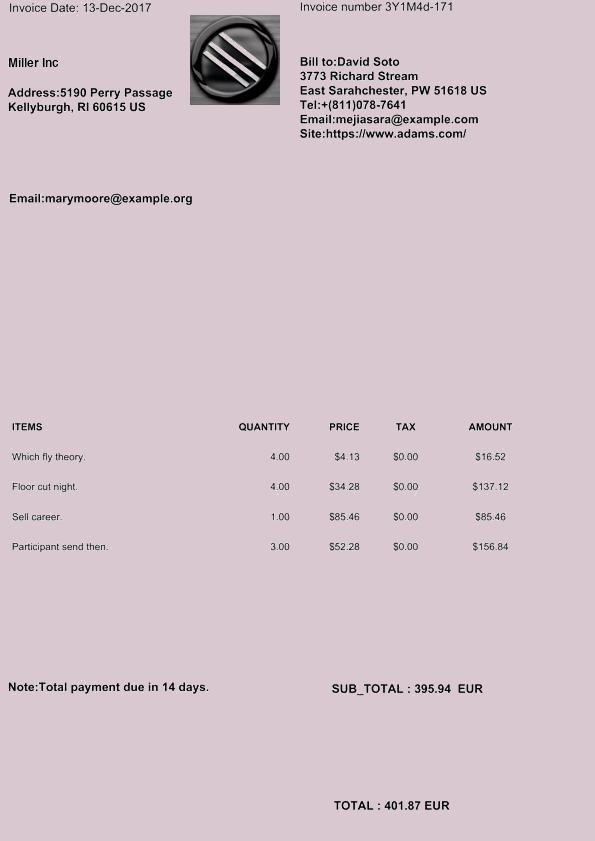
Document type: Invoice